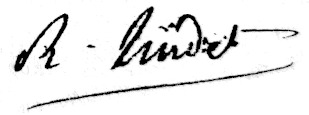
Signature of: jean baptiste robert lindet